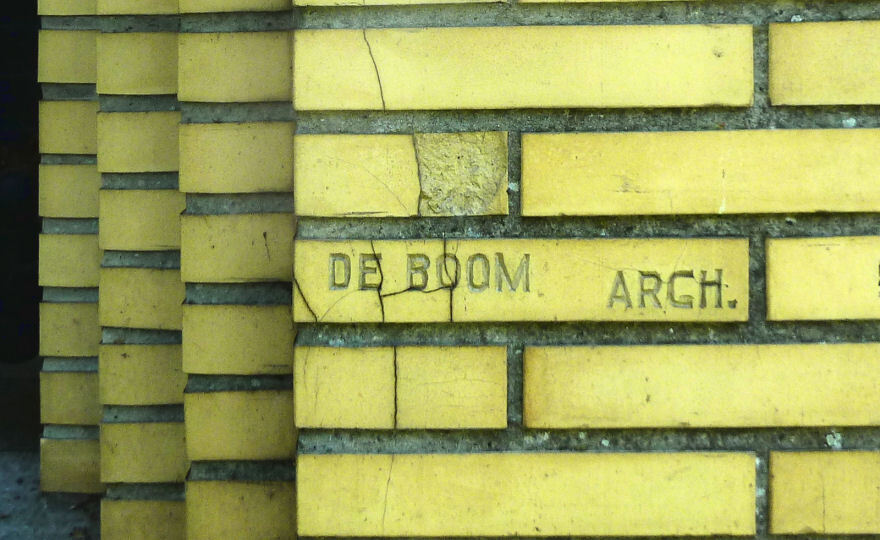
Signature of: hilaire de boom